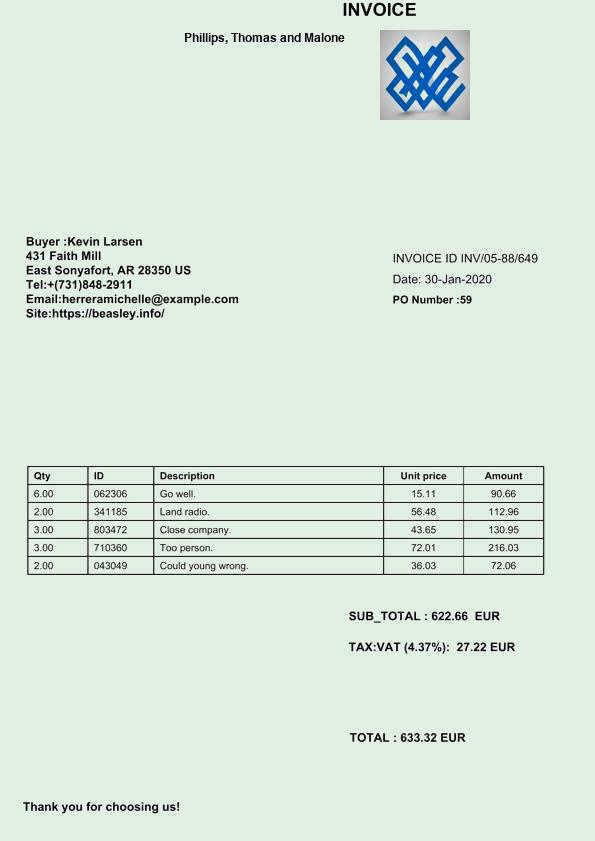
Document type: Invoice